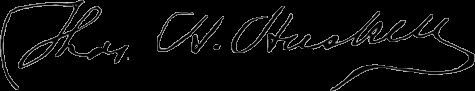
Signature of: thomas h haskell